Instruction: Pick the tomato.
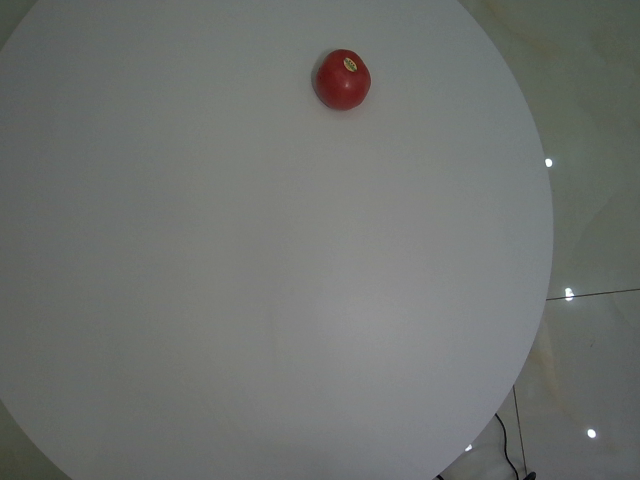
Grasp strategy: vertical